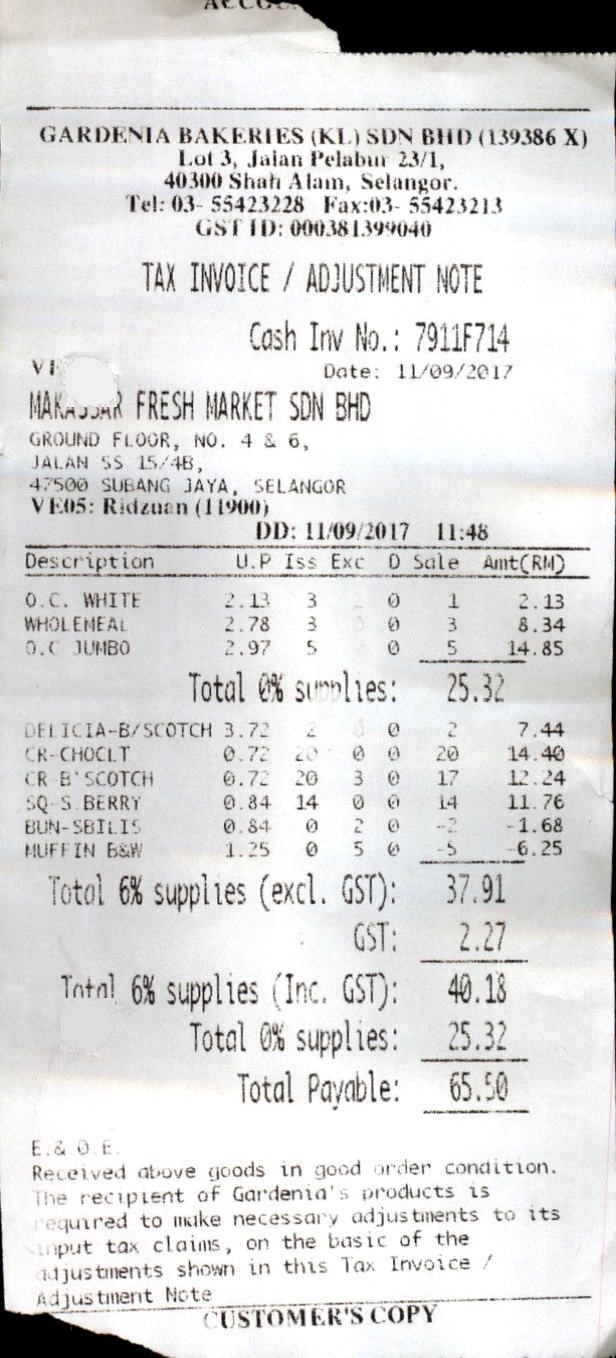
GARDENIA BAKERIES (KL) SDN BHD (139386 X)
LOT 3, JALAN PELABUR 23/1,
40300 SHAH ALAM, SELANGOR.
TEL: 03- 55423228
GST ID: 000381399040
TAX INVOICE / ADJUSTMENT NOTE
CASH INV NO.: 7911F714
DATE: 11/09/2017
MAKA AR FRESH MARKET SDN BHD
GROUND FLOOR, NO. 4 & 6,
JALAN SS 15/4B,
47500 SUBANG JAYA, SELANGOR
VE05: RIDZUAN (11900)
DD: 11/09/2017
DESCRIPTION
U.P
ISS
EXC
D
SALE
AMT(RM)
O.C. WHITE
2.13
3
0
1
2.13
WHOLEMEAL
2.78
3
0
3
8.34
O.C JUMBO
2.97
5
0
5
14.85
TOTAL 0% SUPPLIES:
25.32
DELICIA-B/SCOTCH
3.72
2
0
0
2
7.44
CR-CHOCLT
0.72
20
0
0
20
14.40
CR B'SCOTCH
0.72
20
3
0
17
12.24
SQ-S.BERRY
0.84
14
0
0
14
11.76
BUN-SBILIS
0.84
0
2
0
-2
-1.68
MUFFIN B&W
1.25
0
5
0
-5
-6.25
TOTAL 6% SUPPLIES (EXCL. GST):
37.91
GST:
2.27
TOTAL 6% SUPPLIES (INC. GST):
40.18
TOTAL 0% SUPPLIES:
25.32
TOTAL PAYABLE:
65.50
E.&.0.E.
RECEIVED ABOVE GOODS IN GOOD ORDER CONDITION.
THE RECIPIENT OF GARDENIA'S PRODUCTS IS
REQUIRED TO MAKE NECESSARY ADJUSTMENTS TO ITS
INPUT TAX CLAIMS, ON THE BASIC OF THE
ADJUSTMENTS SHOWN IN THIS TAX INVOICE /
ADJUSTMENT NOTE
CUSTOMER'S COPY
FAX:03- 55423213
11:48